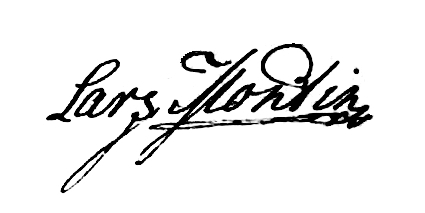
Signature of: lars jonasson montin